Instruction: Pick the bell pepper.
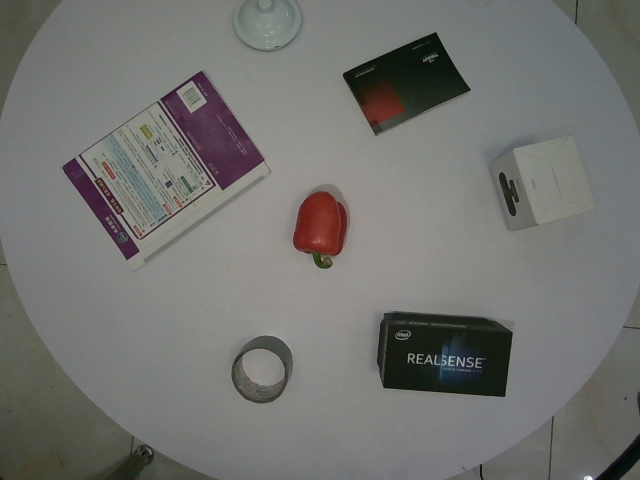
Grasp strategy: vertical